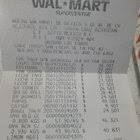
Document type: Invoice